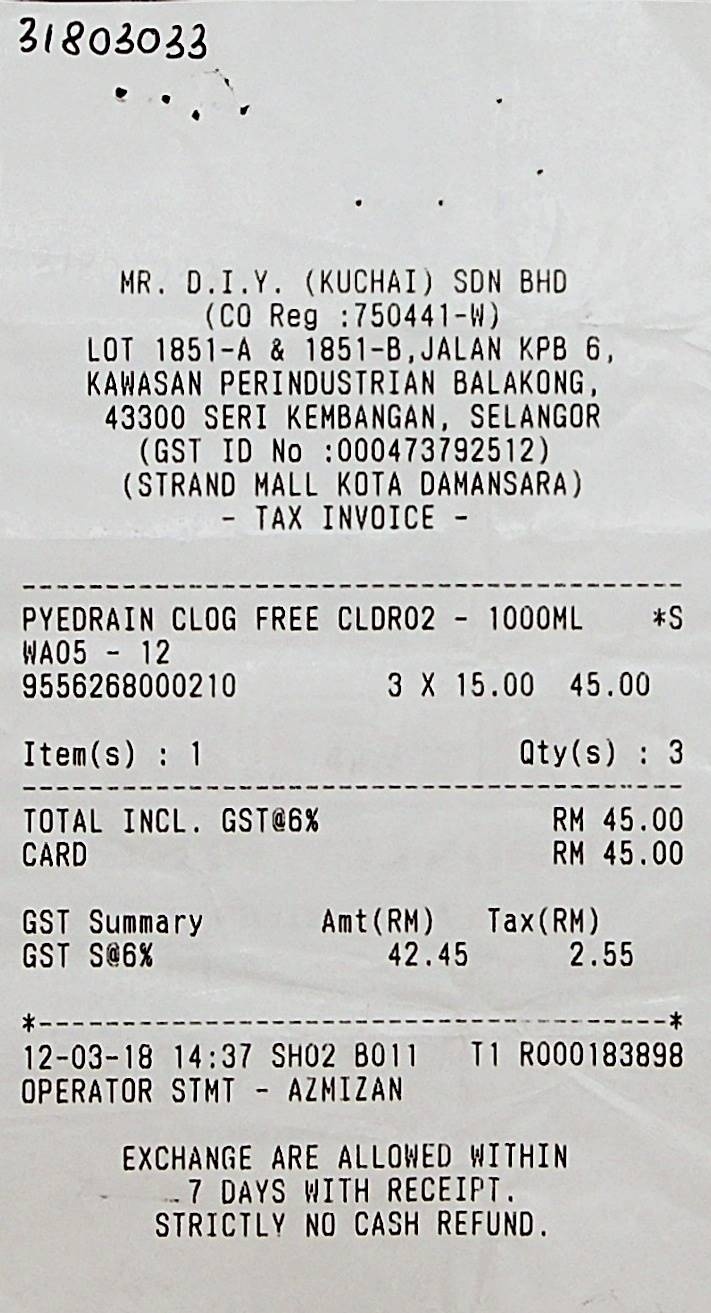
MR. D.I.Y. (KUCHAI) SDN BHD
(CO REG :750441-W)
LOT 1851-A & 1851-B, JALAN KPB 6,
KAWASAN PERINDUSTRIAN BALAKONG ,
43300 SERI KEMBANGAN, SELANGOR
(GST ID NO :000473792512)
(STRAND MALL KOTA DAMANSARA)
- TAX INVOICE -
PYEDRAIN CLOG FREE CLDR02 - 1000ML
*S
WA05 - 12
9556268000210
3 X 15.00
45.00
ITEM(S) : 1
QTY(S) : 3
TOTAL INCL. GST@6%
RM 45.00
CARD
RM 45.00
GST SUMMARY
AMT(RM)
TAX(RM)
GST S@6%
42.45
2.55
12-03-18 14:37 SH02 B011
T1 R000183898
OPERATOR STMT - AZMIZAN
EXCHANGE ARE ALLOWED WITHIN
7 DAYS WITH RECEIPT .
STRICTLY NO CASH REFUND .